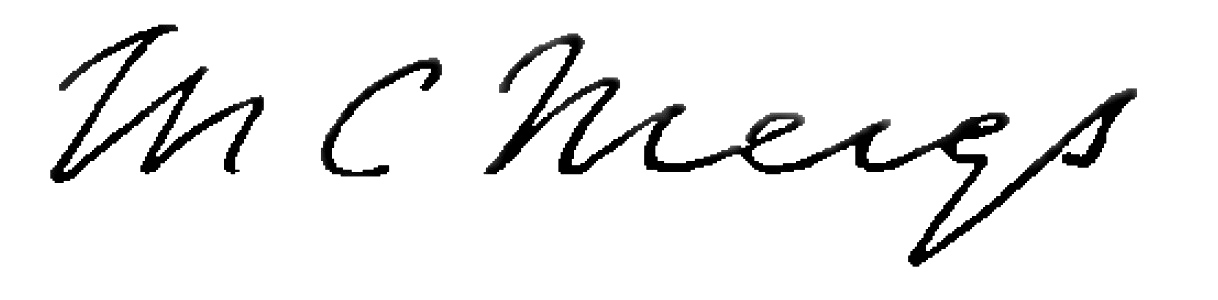
Signature of: montgomery c meigs